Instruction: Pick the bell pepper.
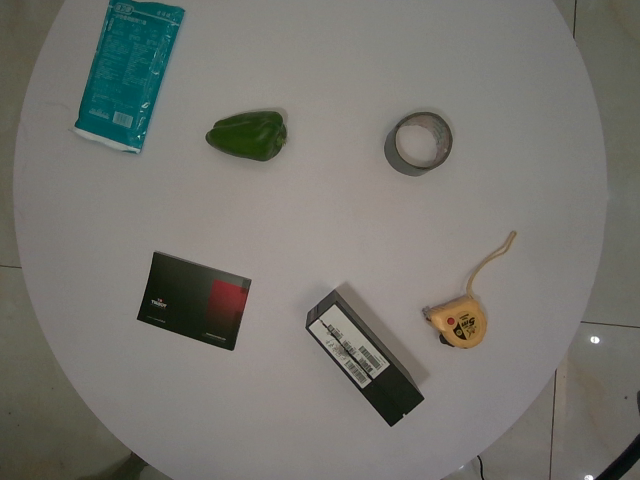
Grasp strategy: vertical